Question: Which state is mentioned in the document?
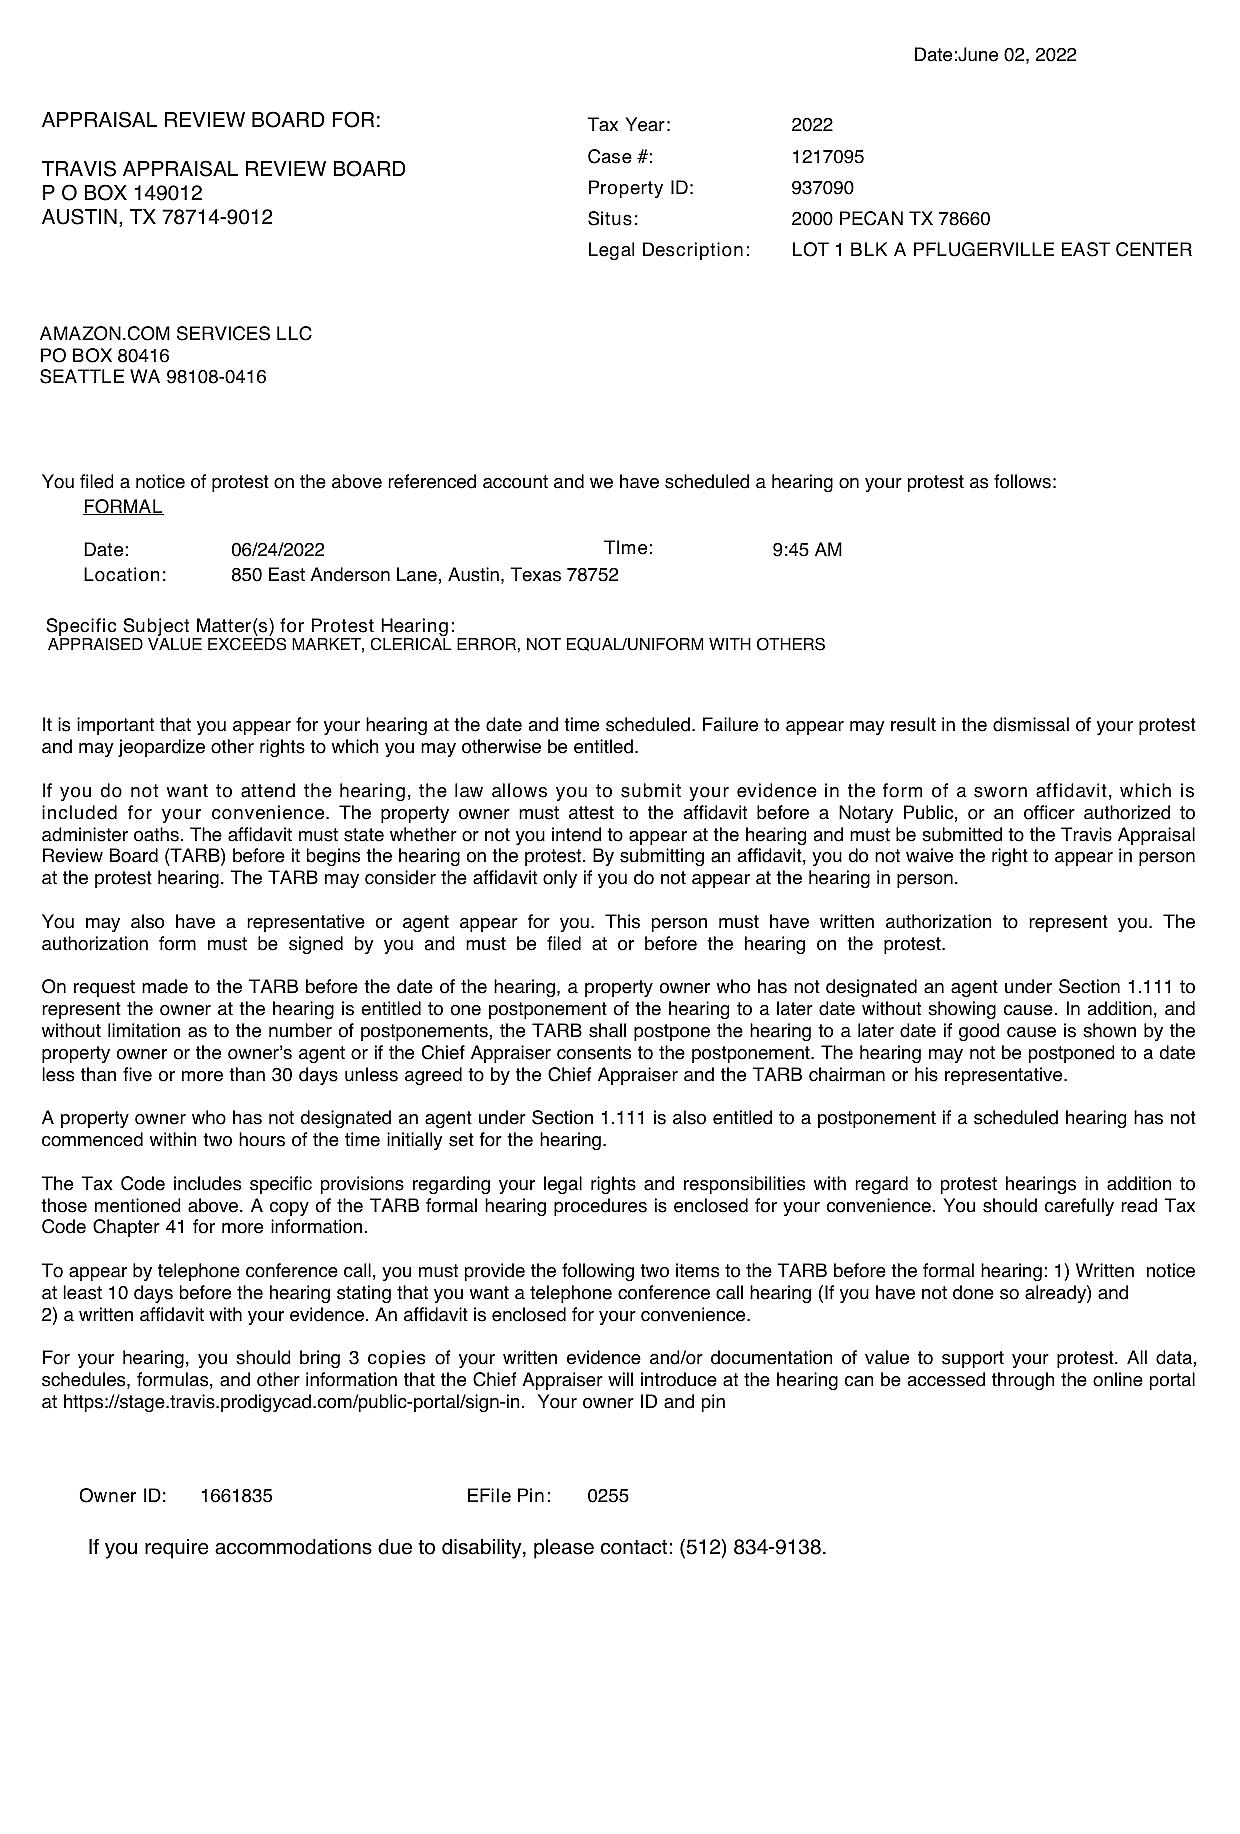
Answer: "TX"